Question: How is the history relevant to the case?
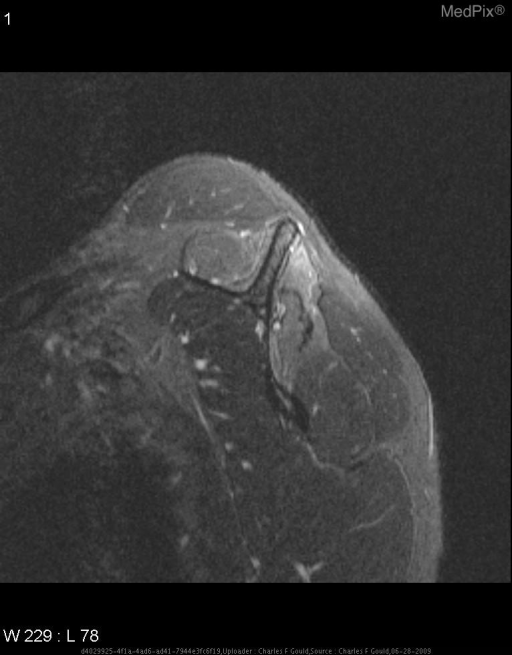
Answer: The patient's history of 33 y.o. man with right shoulder pain and decreased range of motion.  No history of trauma or overuse. is key in understanding the case.